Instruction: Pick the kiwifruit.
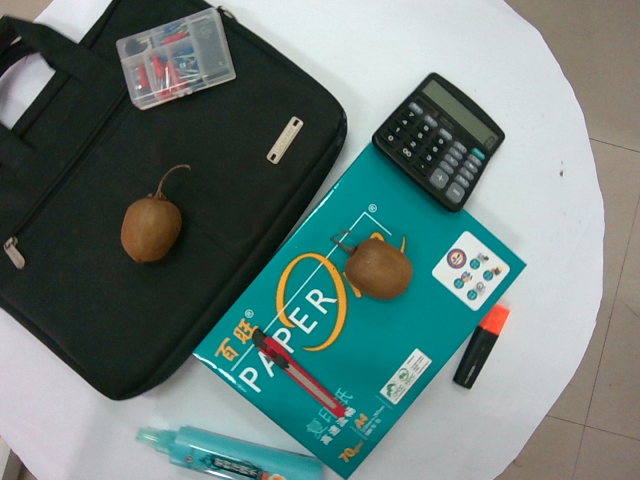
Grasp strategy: vertical